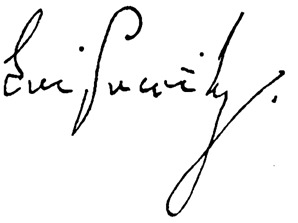
Signature of: johann anton leisewitz